Question: Talk about the condition:
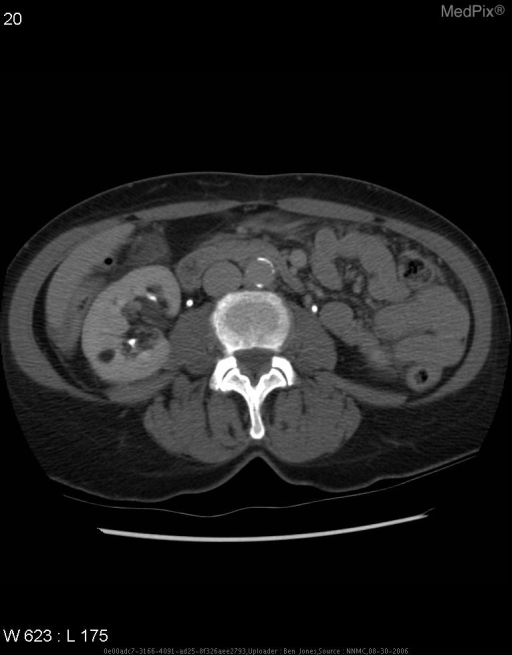
Answer: The disease is discussed as: Findings:  Axial CT of the abdomen demonstrates solitary 1cm mass in right kidney, with an attenuation of -20 Hounsfield units.

Differential Diagnosis for Renal Mass:  Renal cell carcinoma, Teratoma, Oncocytoma, Xanthogranulomatous pyelonephritis, Wilms tumor, Liposarcoma, Angiomyolipoma. (1)

Analysis:  The demonstration of fat by CT (-10 to -100 Hounsfield units) and ultrasound (echogenicity) is virtually diagnostic of angiomyolipoma.  On rare occasions fat may be seen in other renal tumors. (2)

Discussion:  Benign tumors.  Majority are small and single.  Composed of fat, vascular and smooth muscle tissues.  Majority of cases are asymptomatic, but may present with flank pain, palpable mass, hematuria, altered renal function, or spontaneous hemorrhage.  Incidence in the US between 0.3-3%.  More common in females (4:1).  80% of cases involve the right kidney.  Associated with tuberous sclerosis in 20% of cases (lesions are usually multiple, larger, and bilateral).  80% of patients with tuberous sclerosis have angiomyolipomas. (2)

Treatment Plan:  For asymptomatic patients with small (<4cm), single/few masses, no further follow-up required.  For questionable or symptomatic masses, follow-up with US or tumor resection may be prudent.  A few patients who present with hemorrhage may be a surgical emergency (1).  If the diagnosis of tuberous sclerosis is considered (present at younger age, multiple/large/bilateral tumors, symptomatic), may need to further screen with skin, opthalmologic, neurologic examinations, and brain MRI. (2)